Patient: Male, age 27
A 27 year-old African-American male was brought in by his family for altered mental status and possible seizure activity. The family stated that the patient had been complaining of a headache for one to two months. The family noted some mild behavioral and cognitive changes that had progressed over the last month. The week prior to presentation to our facility, the patient had an episode of slurred speech, facial droop, drooling, and seizure-like activity in the left upper extremity. The patient was taken to outlying emergency department (ED) but on arrival to the outside facility his symptoms had resolved. He was evaluated with basic labs and a non-contrasted computed tomography (CT) of the brain. He was discharged from the outside ED with a prescription for naprosyn and doxycycline. Over the next week, he had further behavior changes and became very lethargic. The family brought the patient to our facility for further evaluation at this time. The patient had no known past medical history and no prior surgeries. Current medications included naprosyn and doxycycline that he had received one week prior, no other home medications. Social history was significant for alcohol misuse for 10 years, tobacco use of 1 pack per day for 10 years and occasional marijuana use. The patient had just recently moved back to Tennessee to seek help from his family in quitting alcohol, after living in Texas and working as a bank teller for 7 years. No known travel outside of the country and no known contact with persons with communicable diseases. On physical exam he was well developed, well nourished, profoundly encephalopathic and diaphoretic. Temperature was 103 F, heart rate 87 beats/min, blood pressure 154/84 mmHg, respiratory rate 16 /min, and oxygen saturation 99% RA. His cardiovascular, pulmonary, and abdominal exams where unremarkable, skin was notable for significant diaphoresis without rash. He was unable to follow commands for a full neurologic exam but was confused and combative, moved all extremities spontaneously and with equal strength, and did exhibit significant photophobia or nuchal rigidity.
Initial laboratory data revealed leukocytosis of 11.7 th/mm3 with 92% neutrophils otherwise hemoglobin, hematocrit, and complete metabolic panel where within normal limits. Cerebral spinal fluid evaluation revealed WBC count of 302/mm3 with 98% lymphocytes, glucose 14 mg/dl, protein 144 mg/dl, and was clear in character. Chest x-ray and non-contrast CT of head where without significant pathology. After blood cultures had been obtained and initial CSF studies sent, the patient was place in the neurologic intensive care unit and started on broad spectrum antibiotics with vancomycin and piperacillin/tazobactam. Over the next twelve hours the patient was closely monitored and supportive care was continued as initial results began to return. Gram staining of CSF and blood was negative for bacteria and HIV, RPR, Cryptococcal antigen, HSV PCR where negative. The patient showed minimal mental status improvement within the first 24 hours and an MRI of the brain and Neurologic consult where obtained. MRI with and without contrast revealed right basilar meningeal enhancement with an acute right basil ganglia infarction (Figures 1,2). Given the characteristic finding of the CSF and MRI a PPD was placed and Infectious disease was consulted. PPD was read as negative at 48 hours by nursing staff and re-read as positive at 72 hours by an infectious disease physician. Initial direct smears of two separate samples of CSF where negative for acid fast bacilli, and PCR of the CSF was negative for TB on two different occasions. CT of the chest was obtained to look for possible source of infection and revealed right upper lobe nodules with central cavitations (Figures 3,4). Biopsy of the lung was performed and pathology revealed necrotizing granulomatous inflammation with acid fast bacilli (Figures 5,6). Initial concentrated direct smears for acid fast bacilli from the lung biopsy where negative, but Mycobacterium tuberculosis was isolated and identified by DNA probe with High Performance Liquid Chromatography at 32 days.
Treatment should be initiated on the basis of strong clinical suspicion. As mentioned previously it may take several repeated studies before obtaining positive proof of tuberculous infection and delay in treatment often leads to irreversible deficits or death. Recommended treatment is for 9-12 months and is divided into two phases. The intensive phase is four drug therapy with isoniazid (INH), rifampin (RIF), pyrazinamine (PZA), and either ethambutol (EMB) or streptomycin (STM) for two months followed by a continuation phase of INH and RIF for 7-10 months depending on clinical response and sensitivity of the specimen.
Once empiric TB coverage was started the patient showed significant clinical response with improvement of his mental status, but at the time of discharge still had prominent personality, memory, and functional impairment.
Keywords: mycobacterium tuberculosis infection, basilar stroke, extrapulmonary tuberculosis, meningitis, purified protein derivative
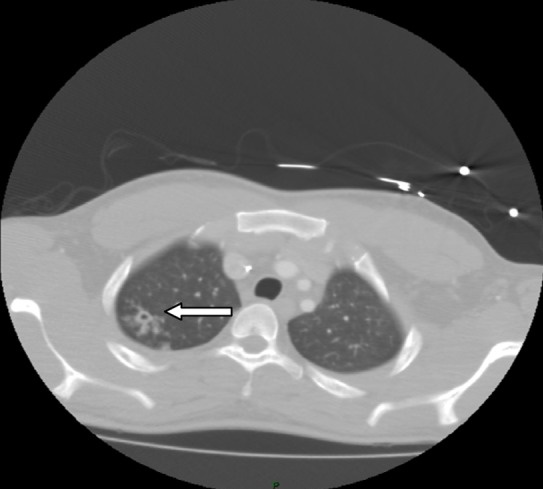
Image caption: CT guided biopsy right lung nodule reveals acid fast bacilli (arrows).